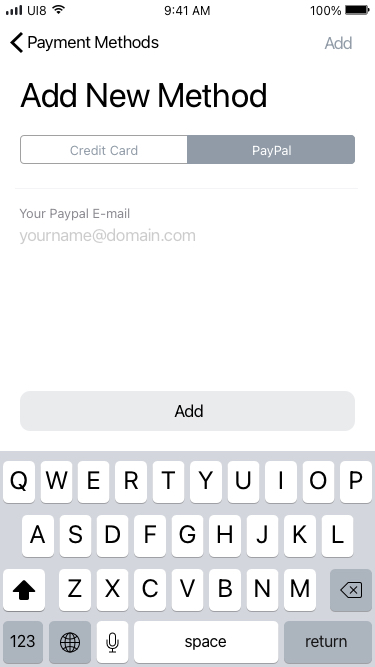
Text in this UI design:
Add New Method
PayPal
Credit Card
Your Paypal E-mail
yourname@domain.com
Payment Methods
Add
return
space
123
M
N
B
V
C
X
Z
L
K
J
H
G
F
D
S
A
P
O
I
U
Y
T
R
E
W
Q